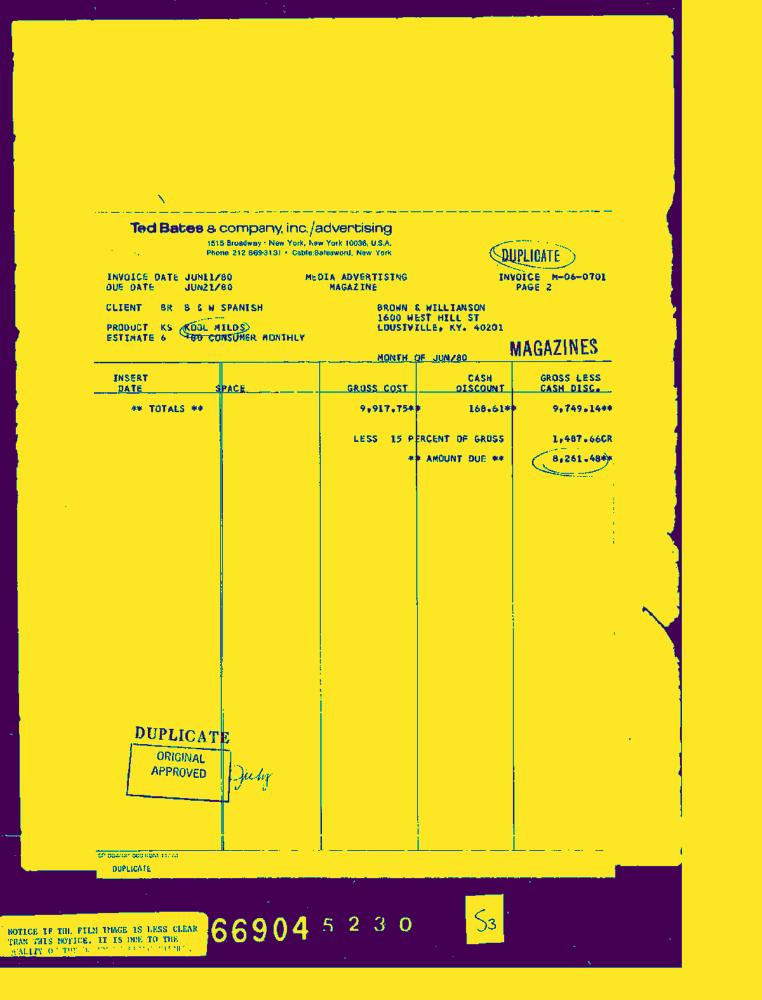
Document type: Invoice-Doc